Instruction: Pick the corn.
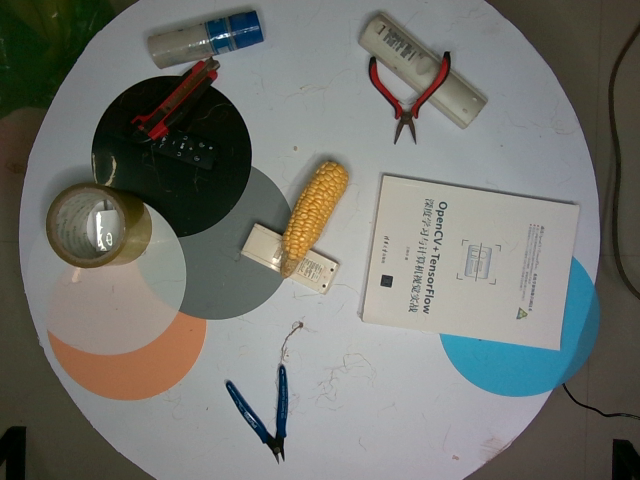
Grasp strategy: vertical